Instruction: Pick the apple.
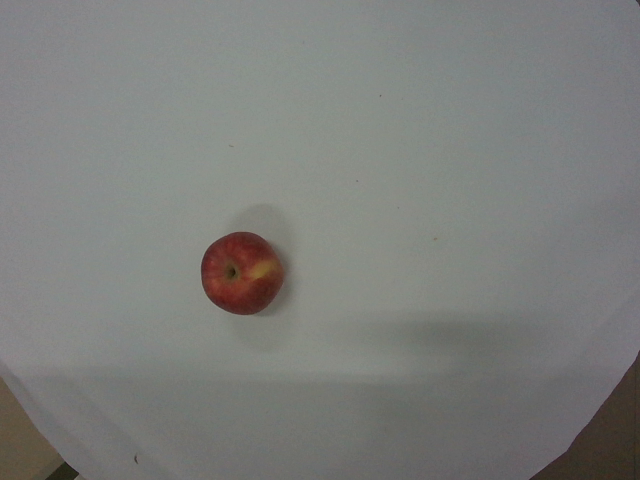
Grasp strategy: vertical